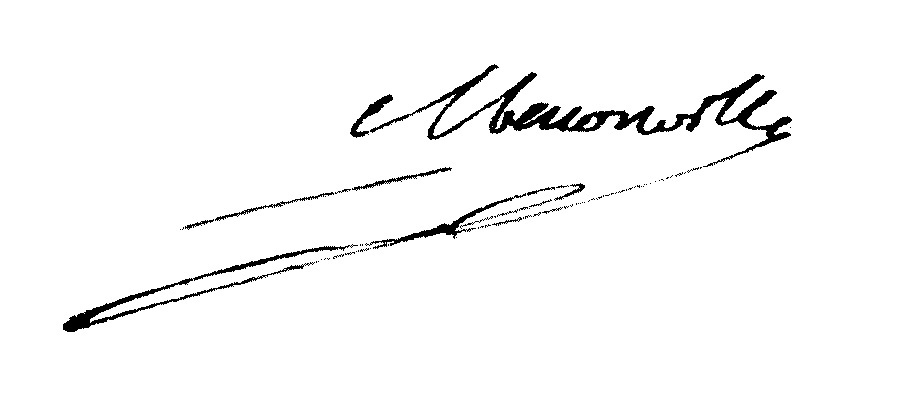
Signature of: françois thibault de ménonville